Question: How is the property described in the document?
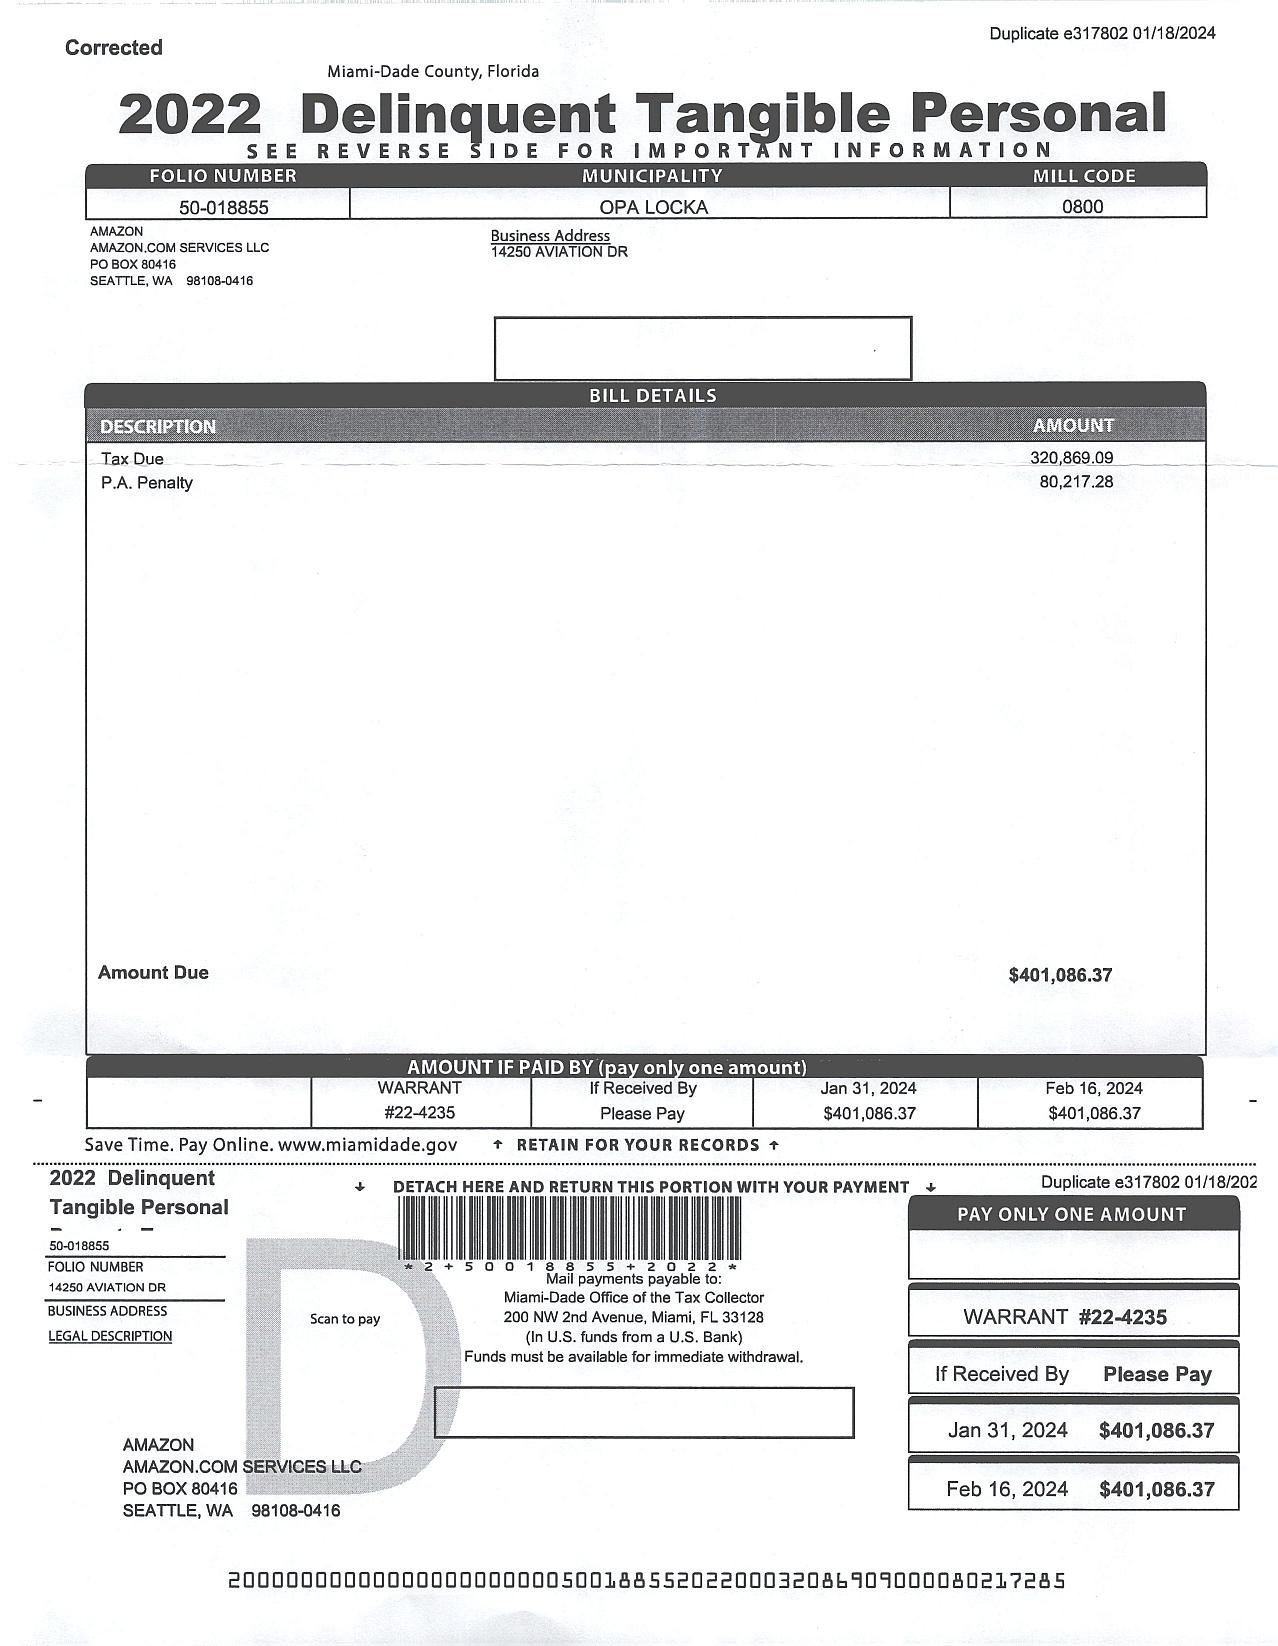
Answer: "OPA LOCKA"